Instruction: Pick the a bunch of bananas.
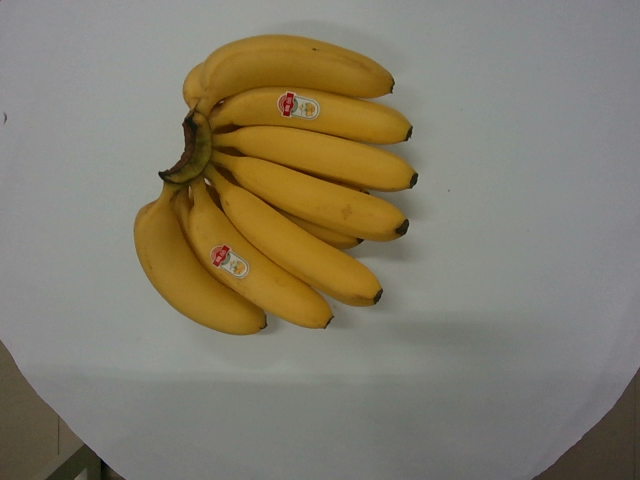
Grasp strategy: vertical